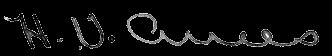
Signature of: herman vandenburg ames